Question: What is the main concern?
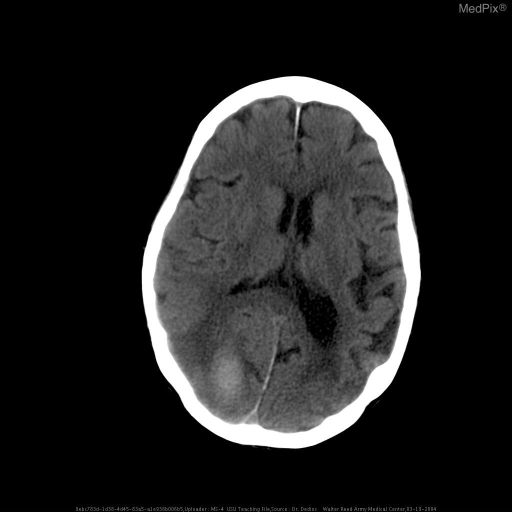
Answer: The findings suggest Parenchymal hematoma, right occipital lobe
Small amount of ventricular blood. A single, large intraparenchymal hemorrhage is present within the right occipital lobe measuring 3x2cm with adjacent edema.  There is mild mass effect.  Blood is also seen within the posterior horn of the right lateral ventricle.  A small amount of blood is seen within the posterior falx.  The right lateral ventricle is smaller than the left side.  The sulci, on the right posterior region, is effaced.  The left side appears grossly unremarkable.  Minimal opacification of the right sphenioid sinus is present.  Mastoids appear well aerated.  The rest of the findings appear unremarkable.. The patient might have a history of 89 y/o with past medical history significant for dementia and hypertension, noted to have altered mental status at home..